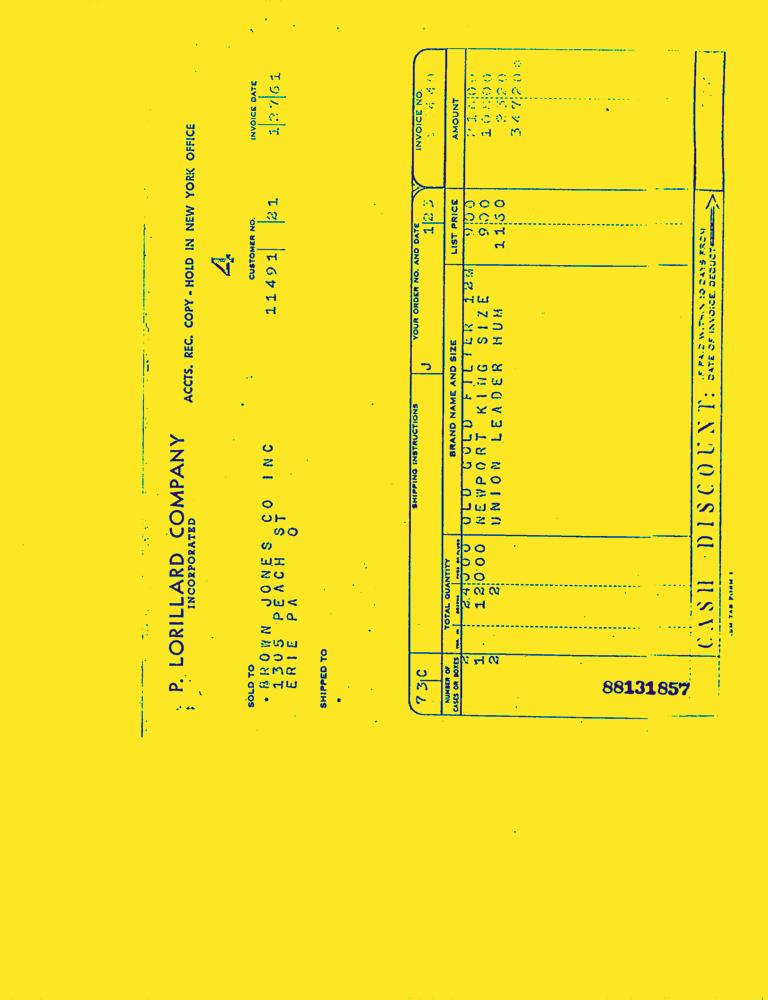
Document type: Invoice-Doc